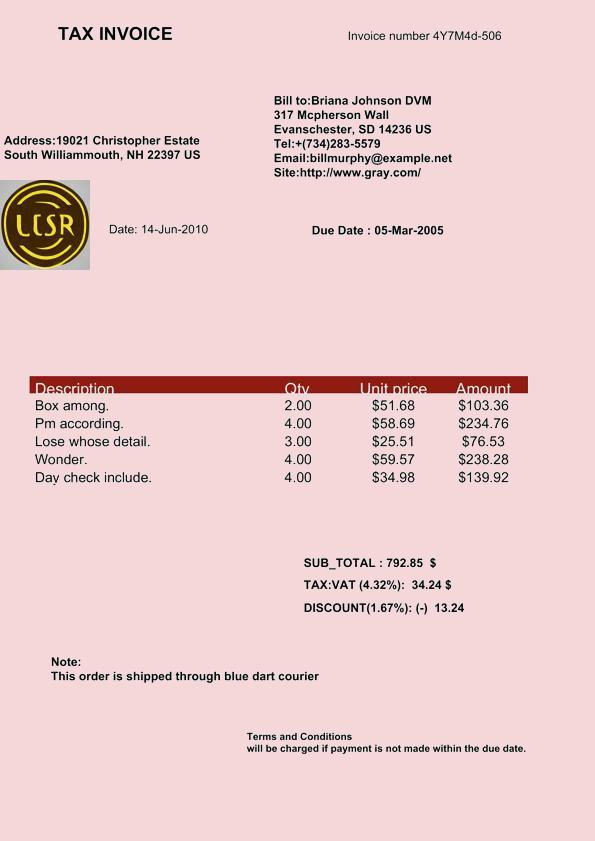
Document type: Invoice